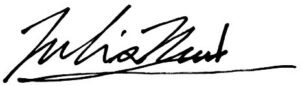
Signature of: julia reed